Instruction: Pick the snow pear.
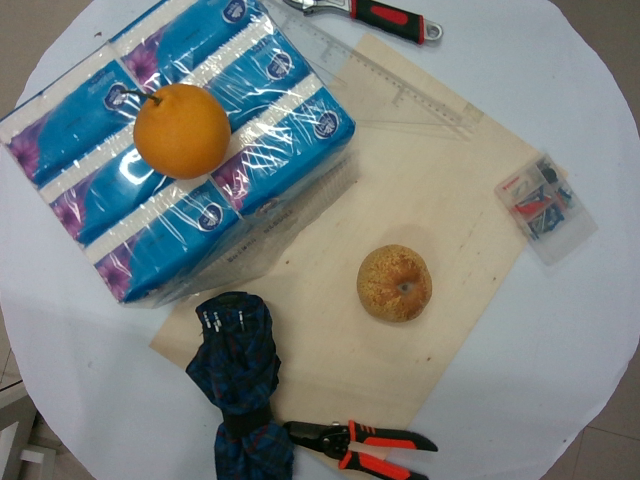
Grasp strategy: vertical